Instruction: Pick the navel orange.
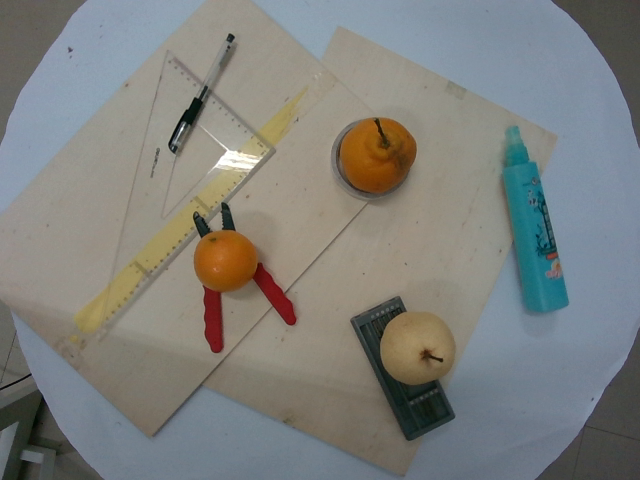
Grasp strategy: vertical